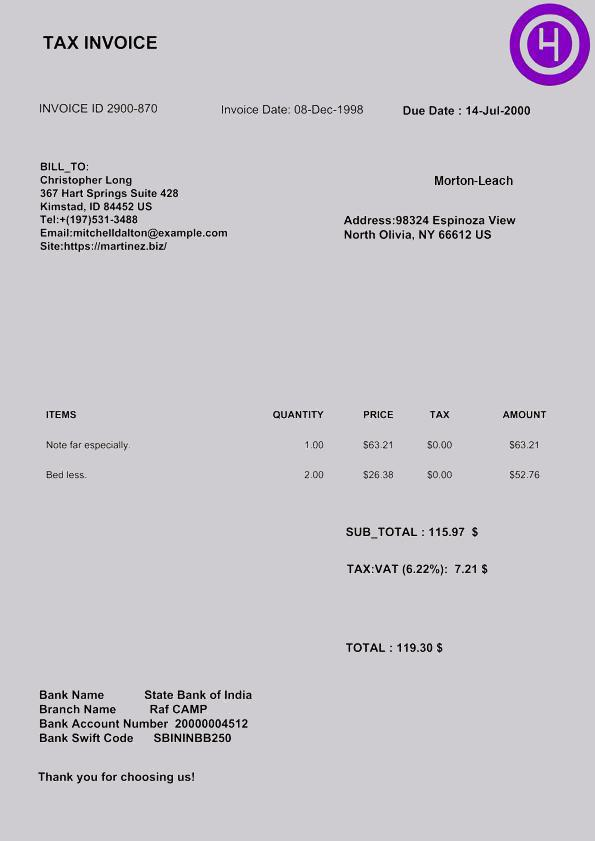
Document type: Invoice